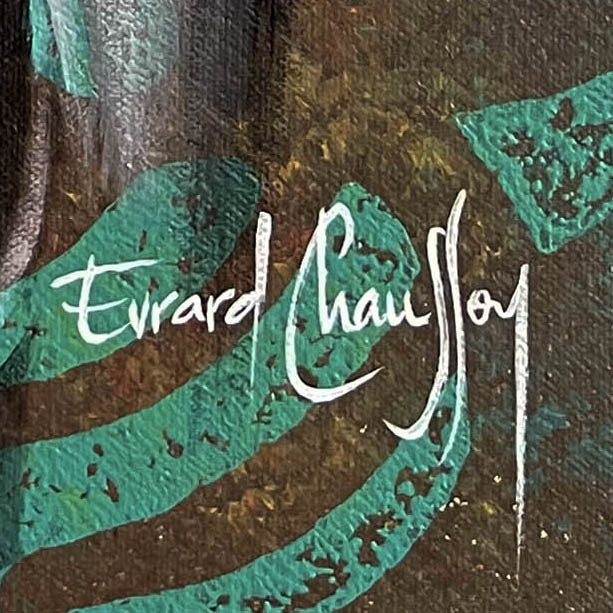
Signature of: evrard chaussoy